Question: What jurisdiction, city, or county is the document associated with?
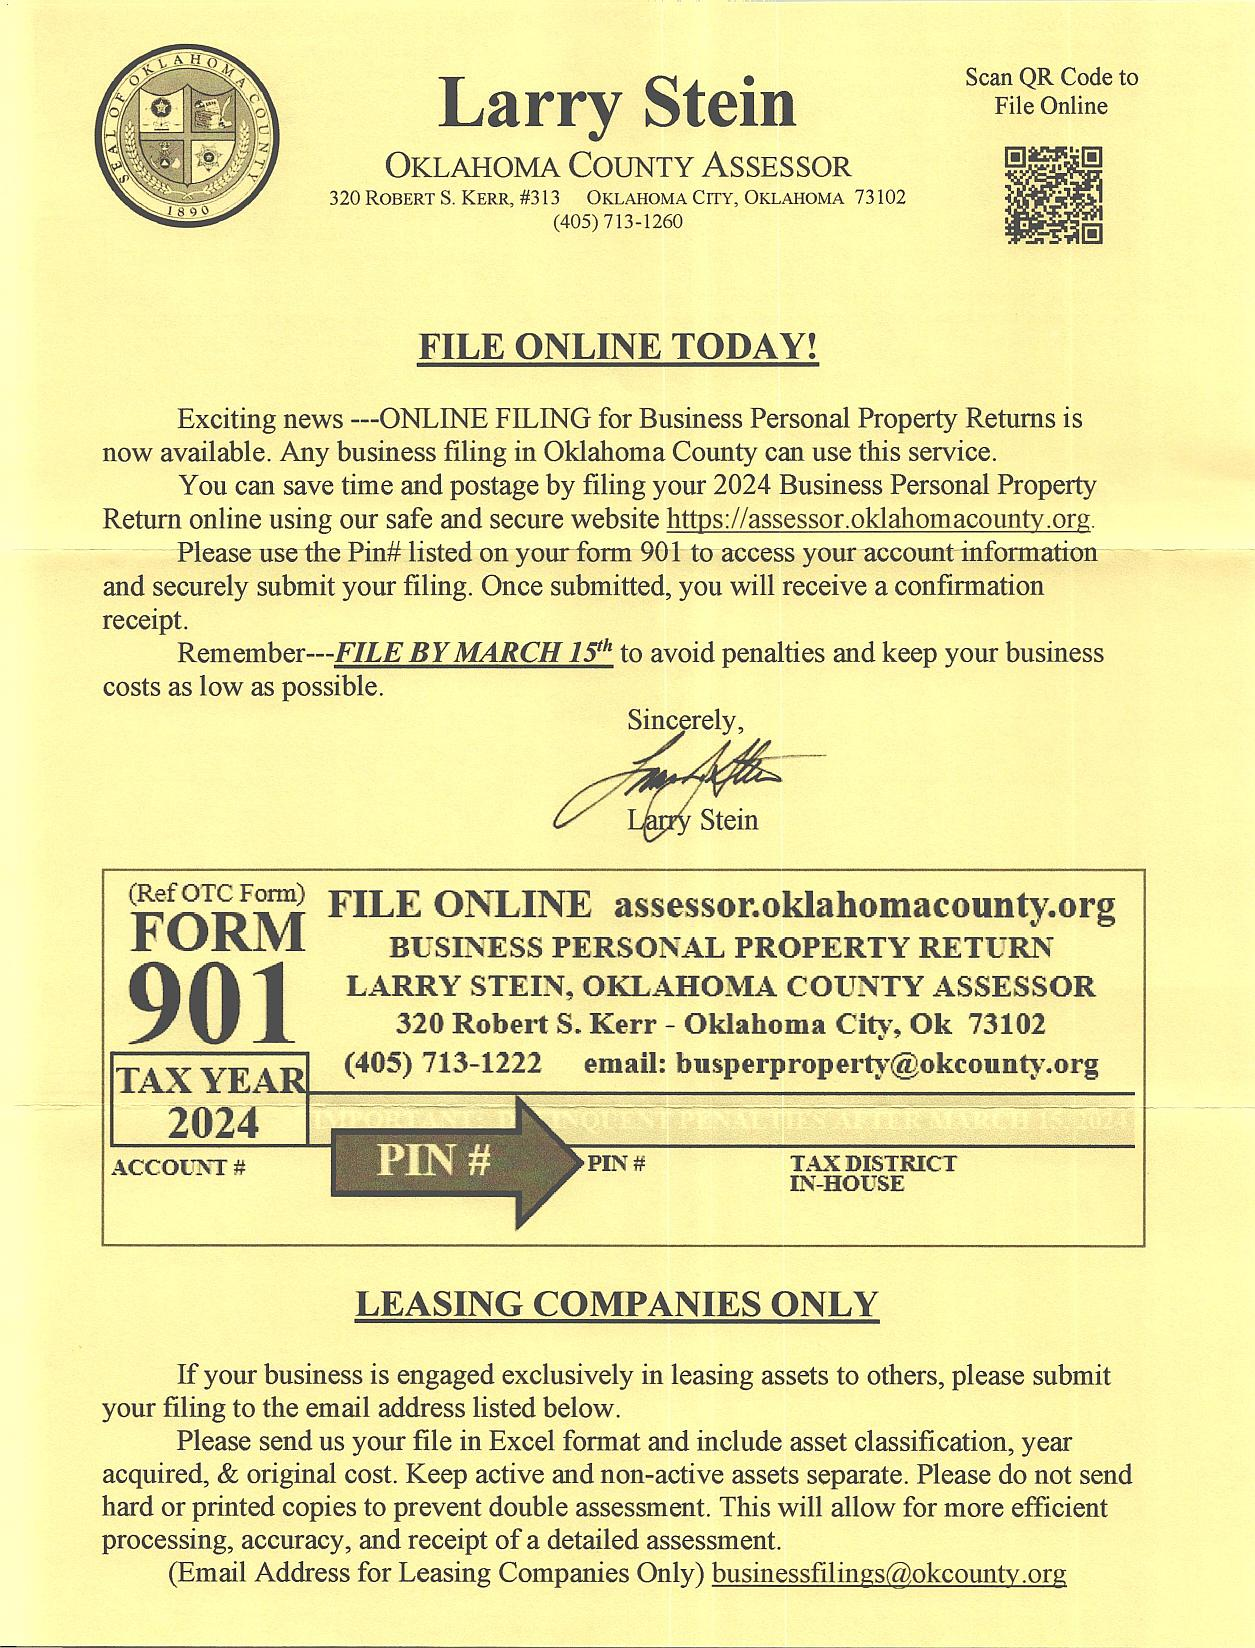
Answer: "Oklahoma County"